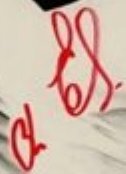
Signature of: valery yefremov